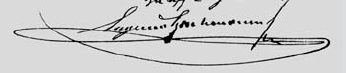
Signature of: eugenio bachmann